Question: How is the history relevant to the case?
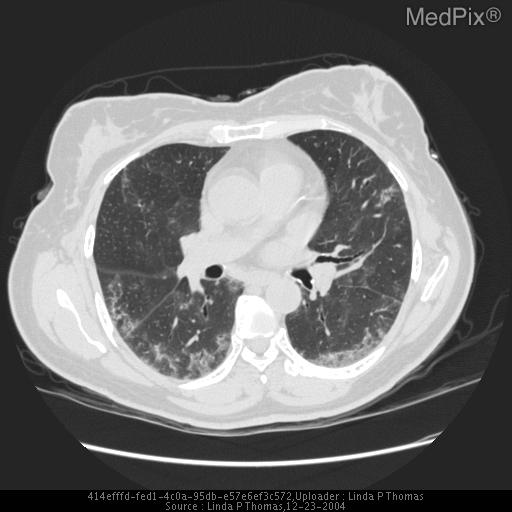
Answer: The patient's history of Worsening chronic cough and mild dyspnea. is key in understanding the case.